Question: What is the potential diagnosis?
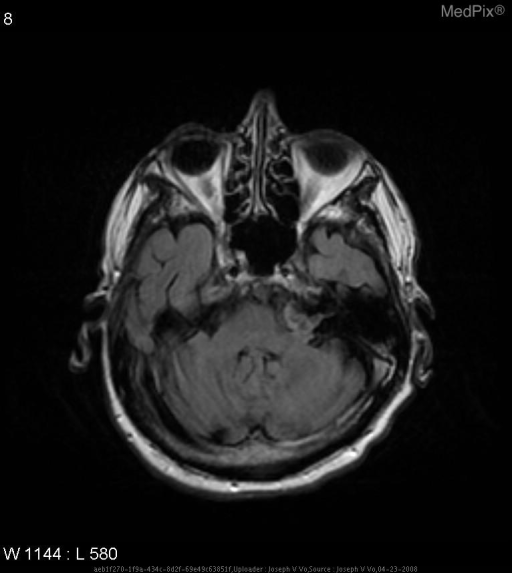
Answer: The possible diagnosis includes •  Epidermoid tumor
•  Arachnoid cyst
•  Dermoid tumor
•  Acoustic neuroma (Vestibular Schwannoma)
•  Malignancy.